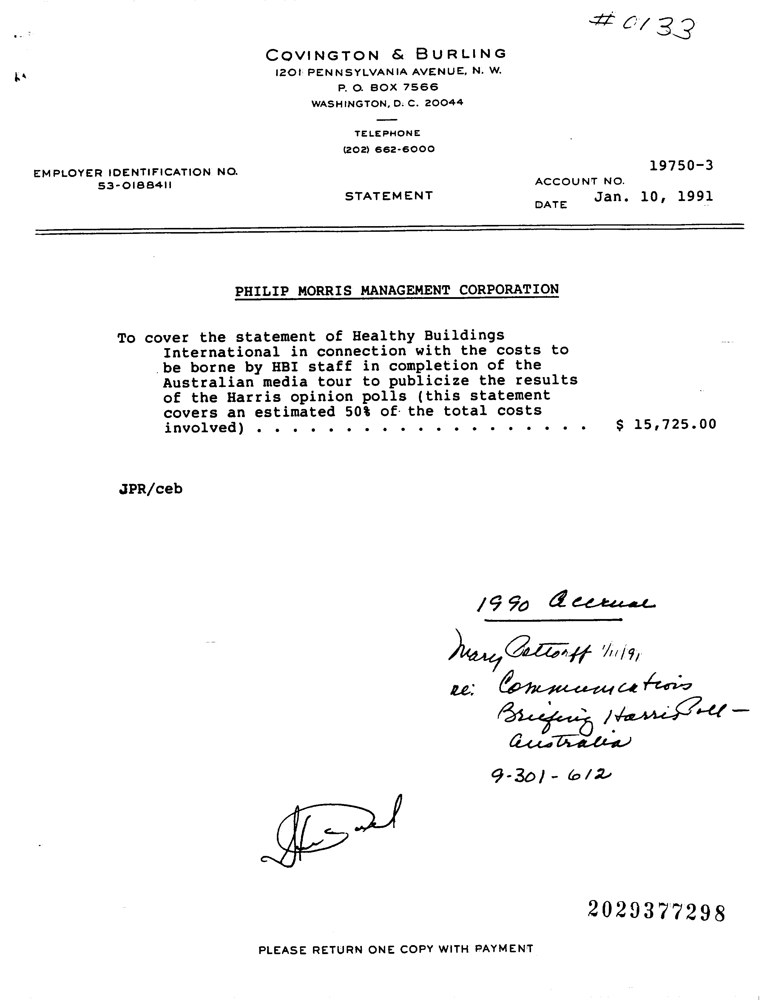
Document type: Invoice